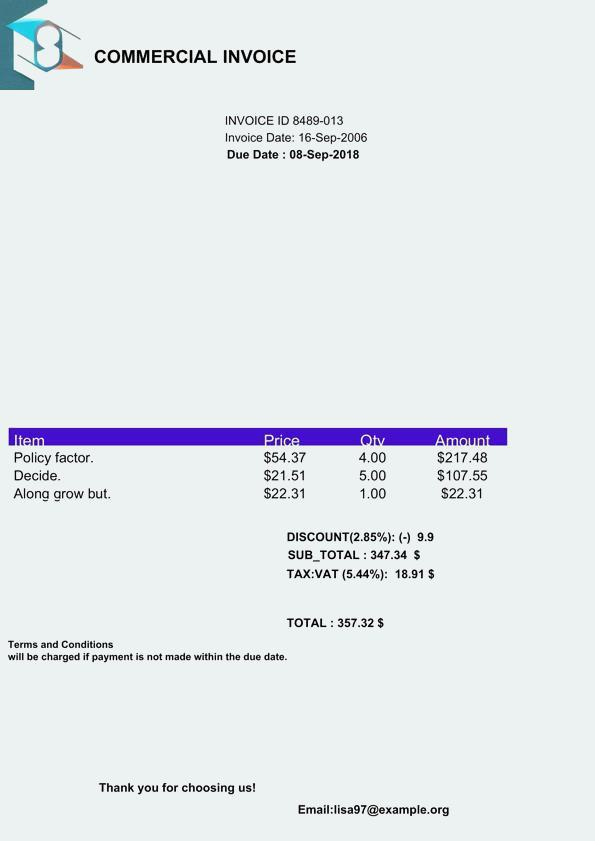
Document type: Invoice